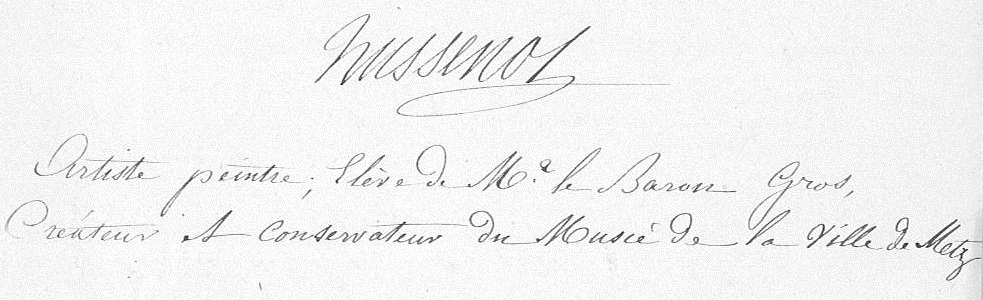
Signature of: auguste hussenot